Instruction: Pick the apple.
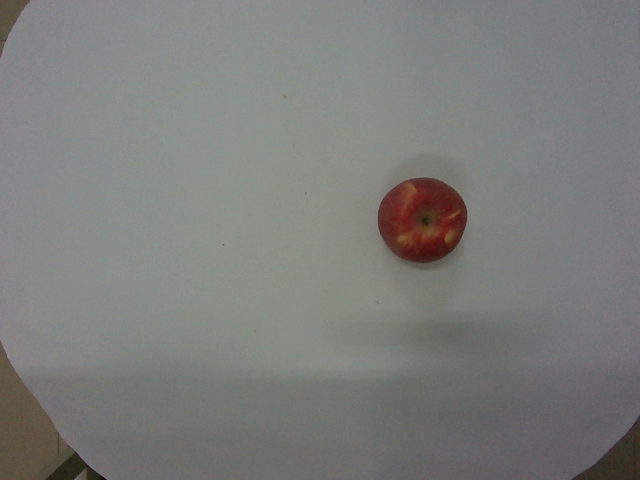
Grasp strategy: vertical